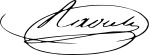
Signature of: noël raoult